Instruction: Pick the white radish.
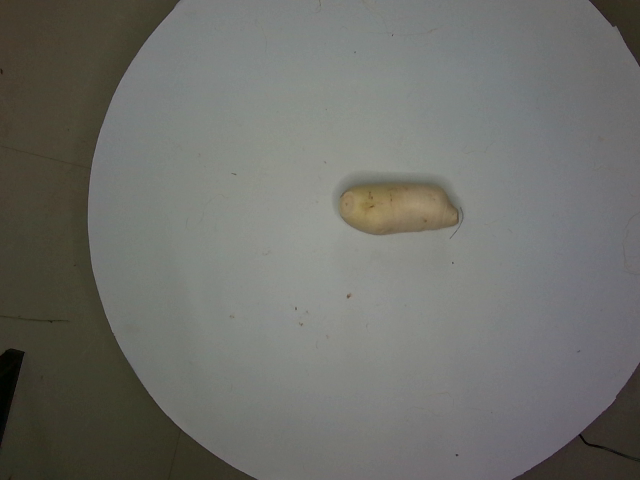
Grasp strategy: vertical